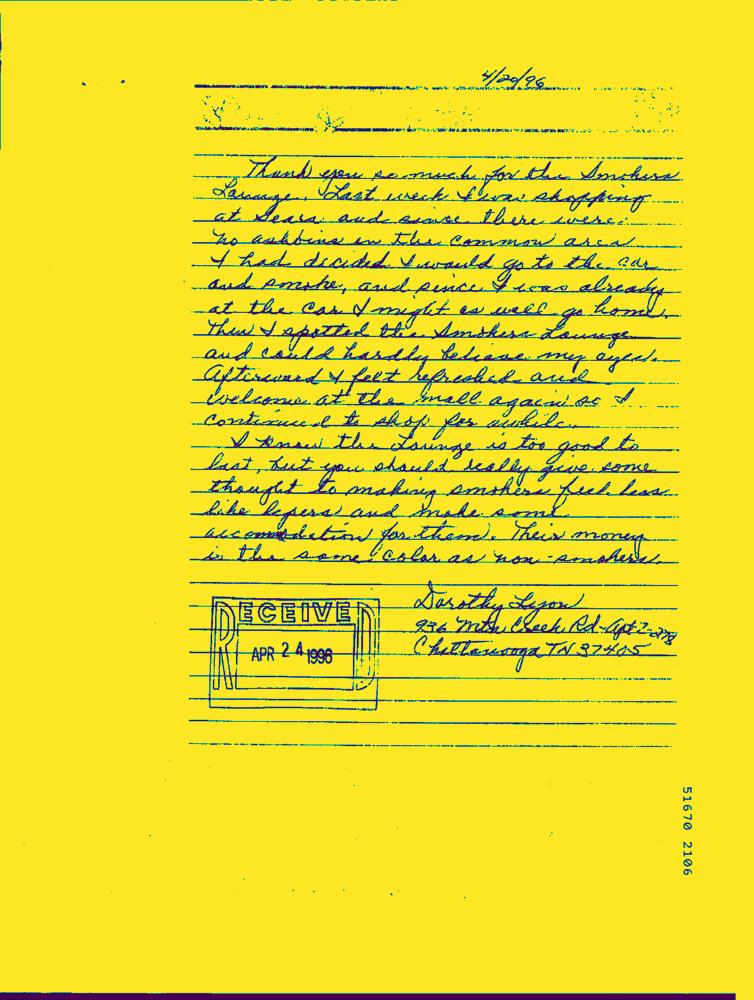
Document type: Hand-Written